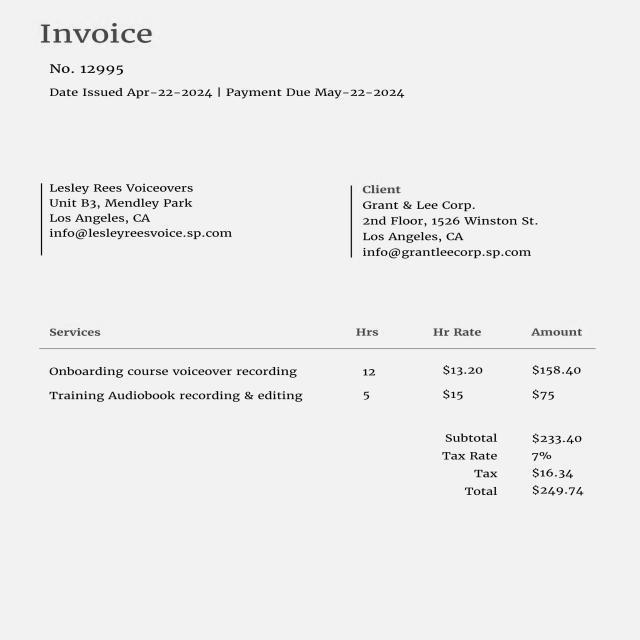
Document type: Invoice